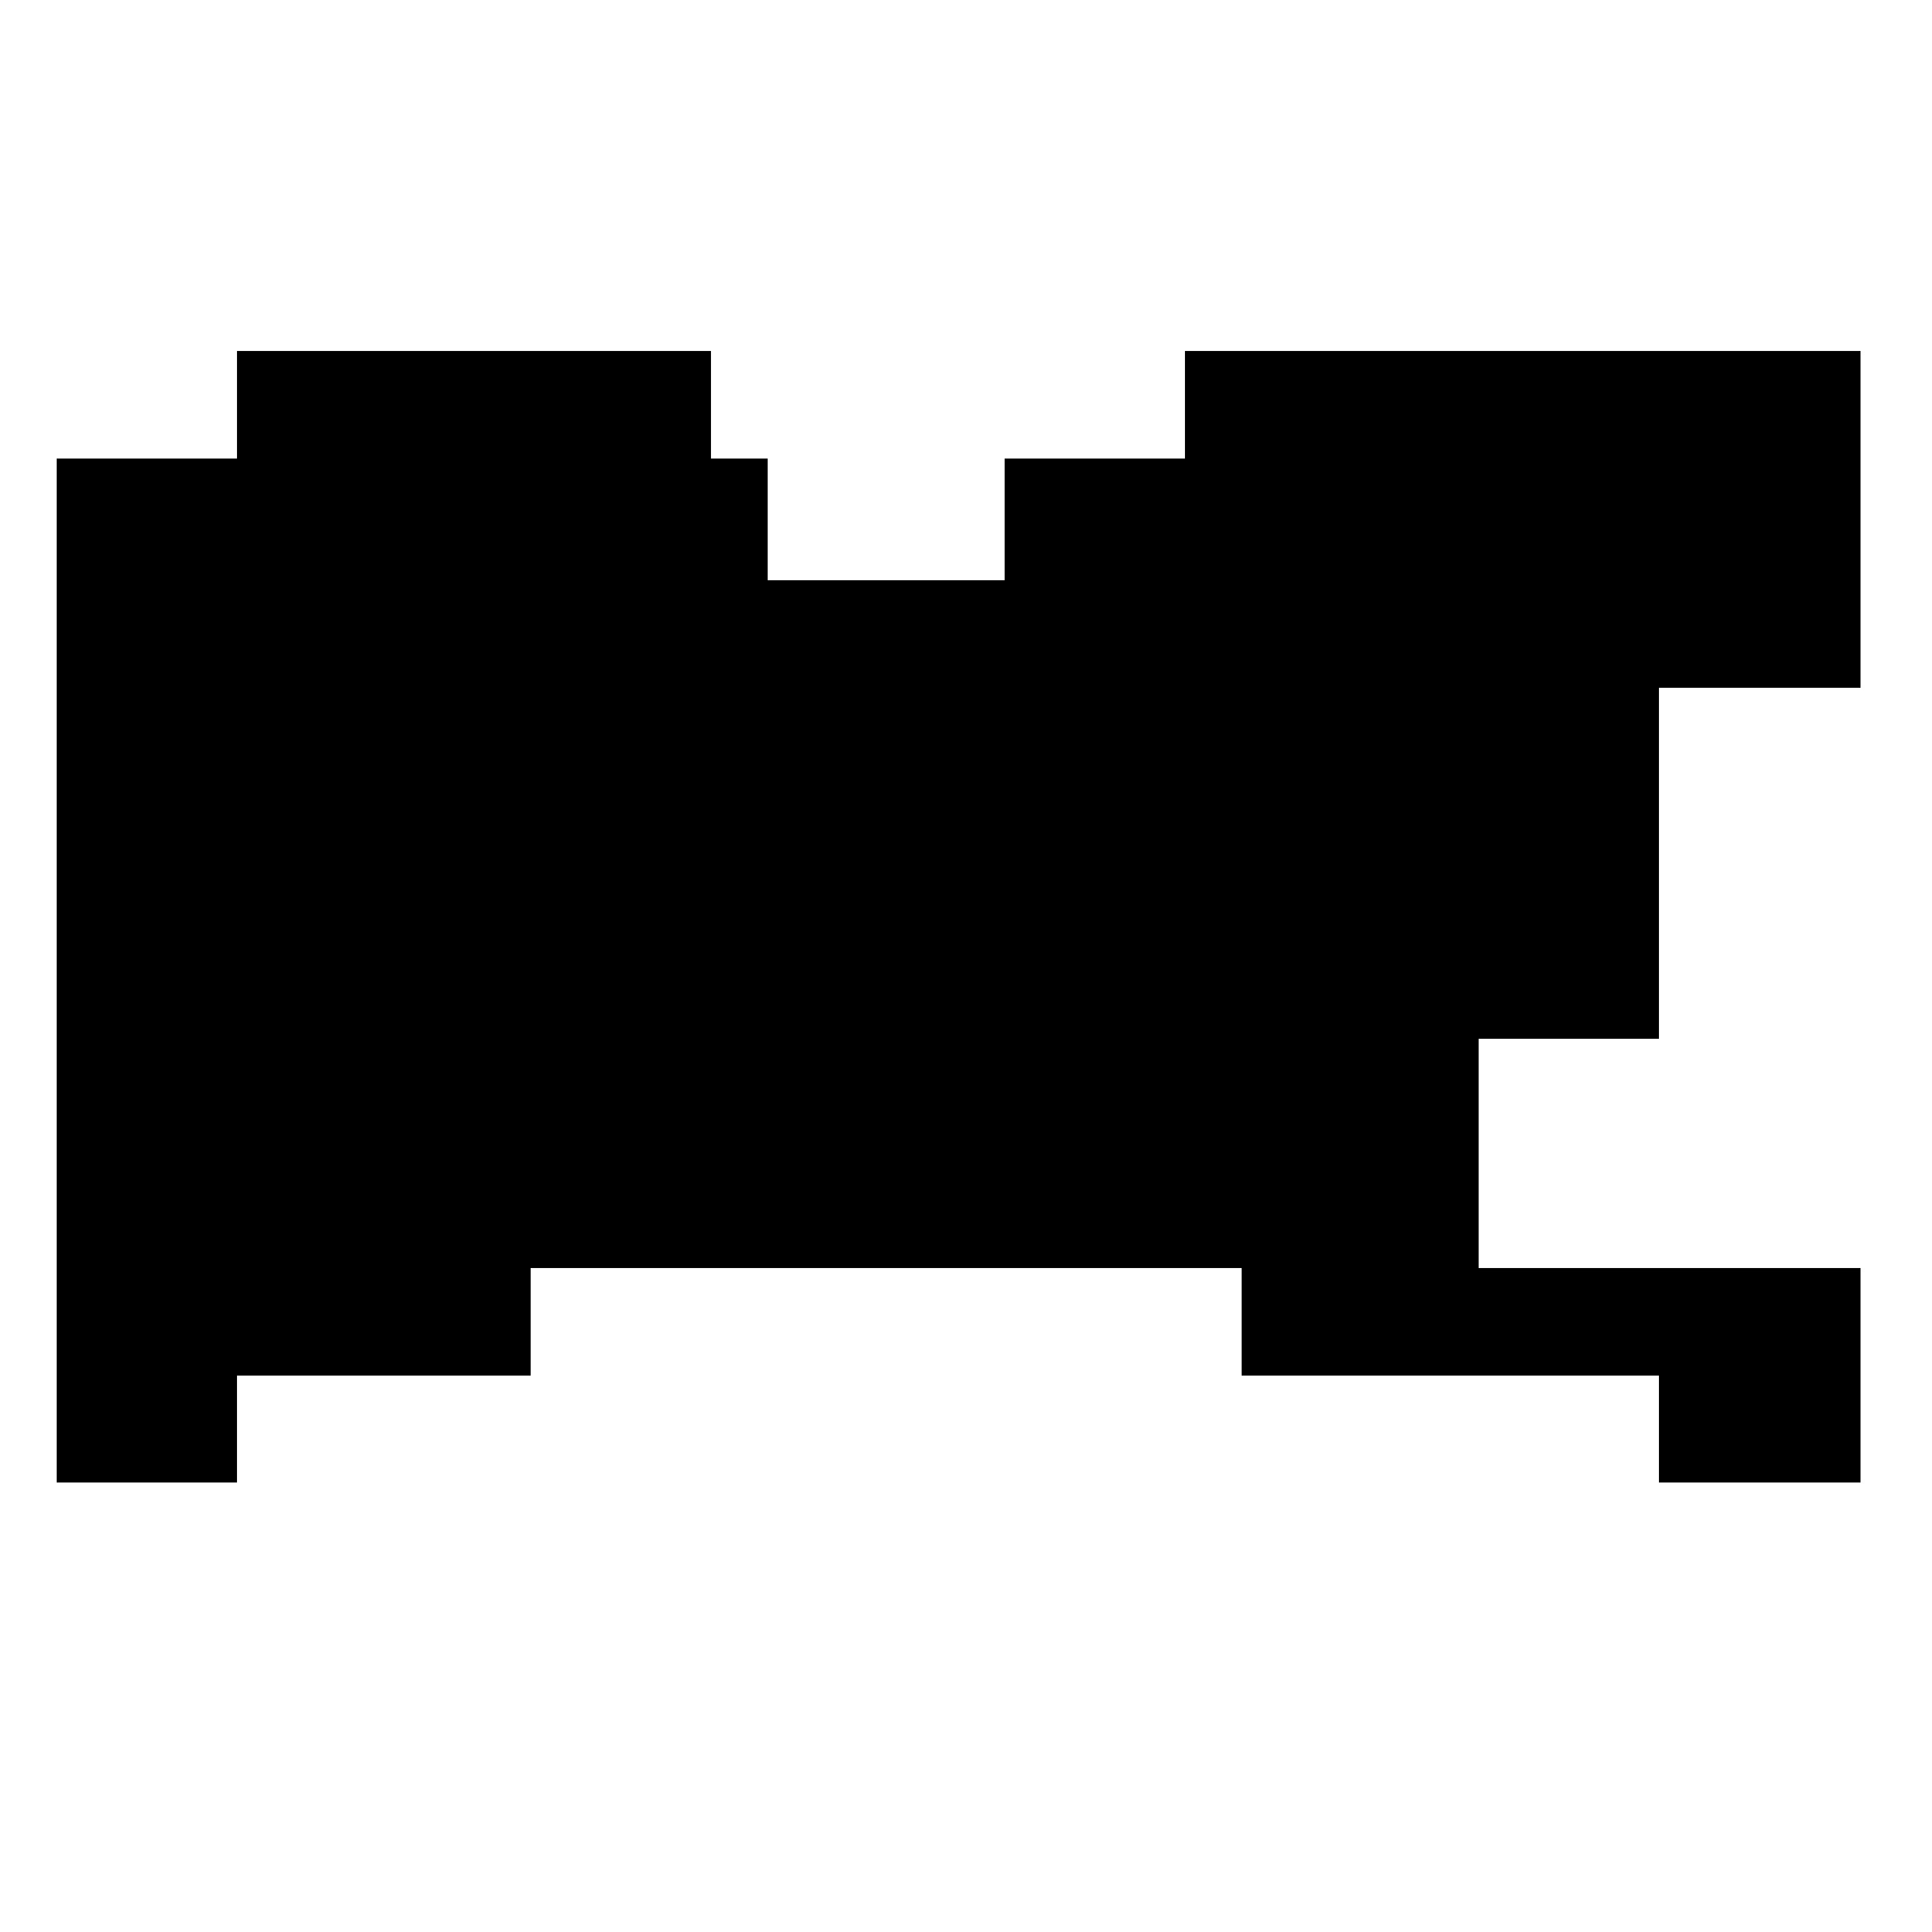
Signature of: rodrigo bueno